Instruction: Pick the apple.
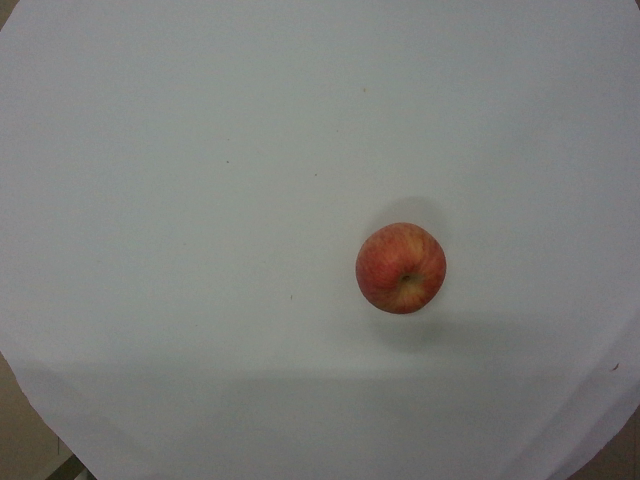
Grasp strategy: vertical